Question: What is the suspected problem?
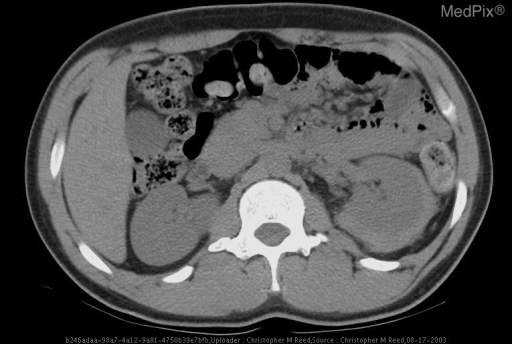
Answer: The findings suggest Ultrasound initially demonstrates the normal sonographic appearance of the left kidney prior to percutaneous biopsy. Note the normal cortical and medullary differentiation as well as the intact perinephric hyperechoic cortical-capsular interface.

Ultrasound image selected during the second pass core biopsy (using a spring loaded biopsy needle) demonstrates the course of the biopsy needle.

Ultrasound image captured following the cessation of core biopsy attempts demonstrates complete loss of the previously seen hyperechoic cortical-capsular interface. A wide and slightly irregular perinephric hypoechogenic fluid collection is seen posteriorly (patient prone) most likely representing hematoma.

Selected axial non-contrast CT slices through the level of the kidneys (taken minutes after the post-biopsy ultrasound) demonstrates left posterior-lateral and inferior perinephric hyperattenuation consistent with acute hemorrhage. The slightly irregular margin of the abnormality suggests this lesion is both subcapsular and perinephric.. Axial Image from Non-Contrast CT of the Abdomen Immediately Following Ultrasound Guided Biopsy.. The patient might have a history of 22 year old male with nephrotic syndrome of undetermined etiology undergoing ultrasound guided percutaneous renal biopsy..